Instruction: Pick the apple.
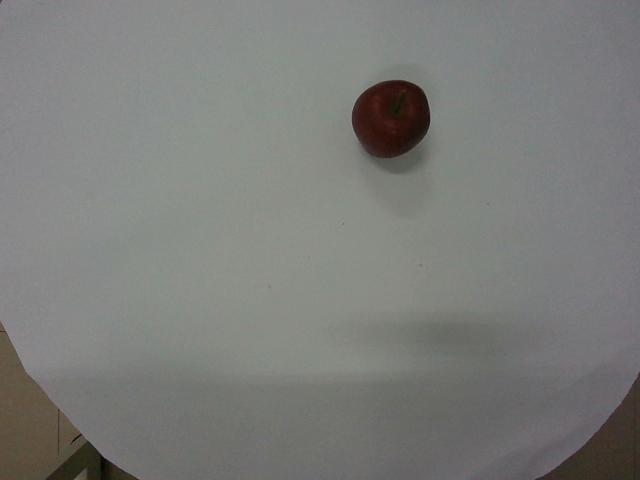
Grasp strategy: vertical